Question: What is the estimated tax bill amount according to the document?
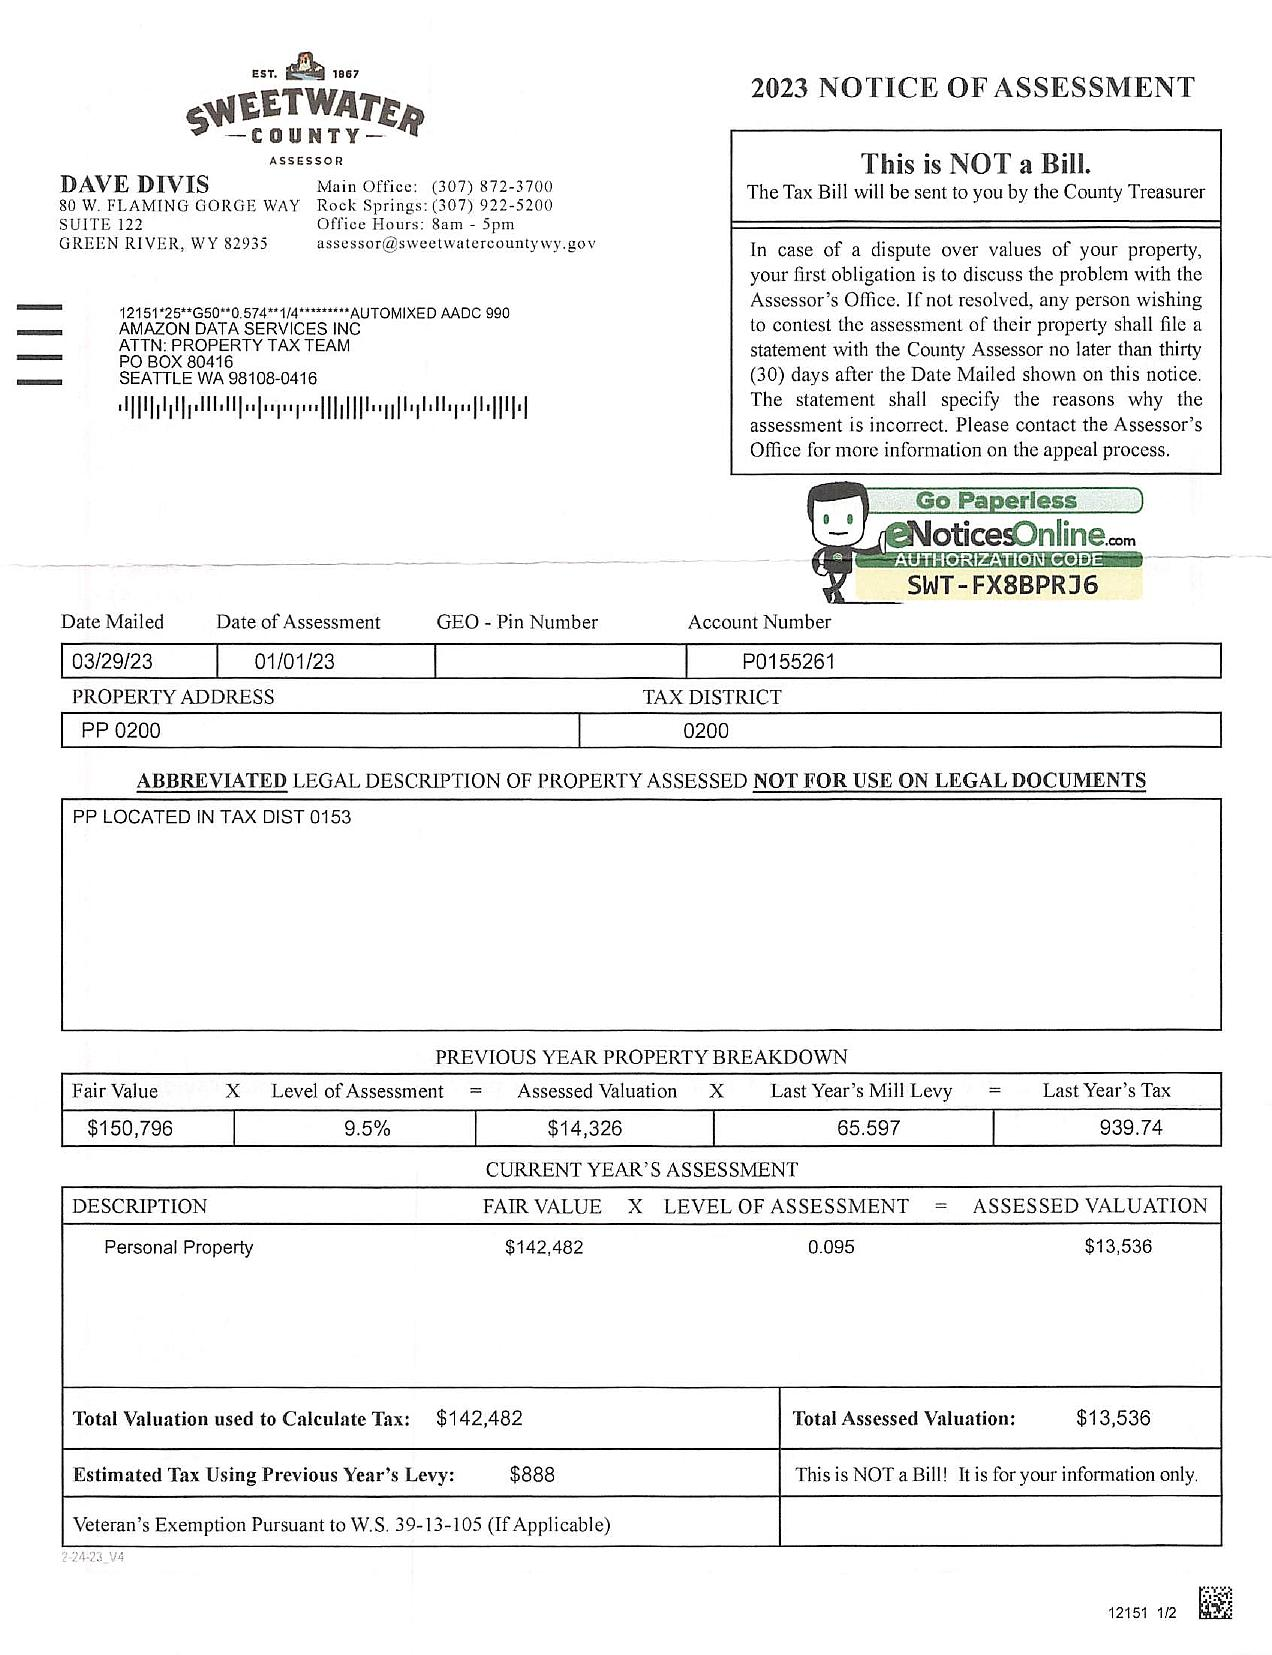
Answer: "$888 "